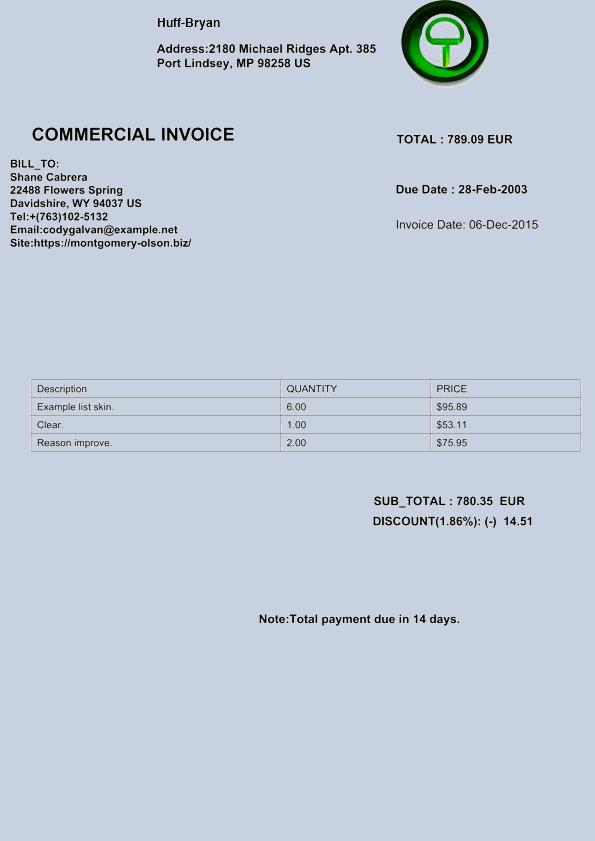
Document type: Invoice